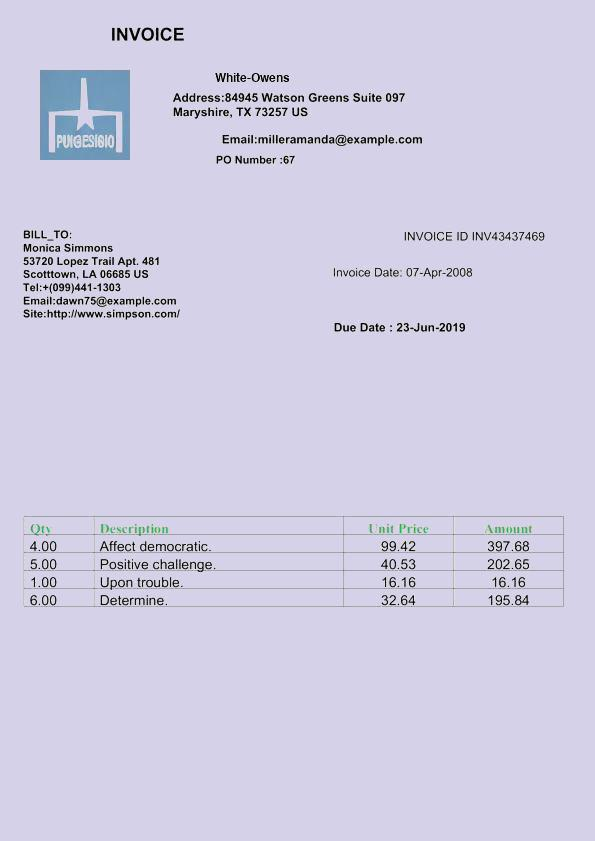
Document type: Invoice